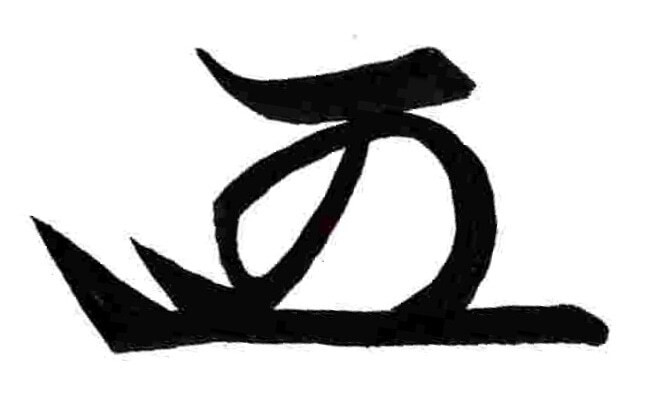
Signature of: tokugawa ietsugu